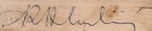
Signature of: raúl alberto lastiri